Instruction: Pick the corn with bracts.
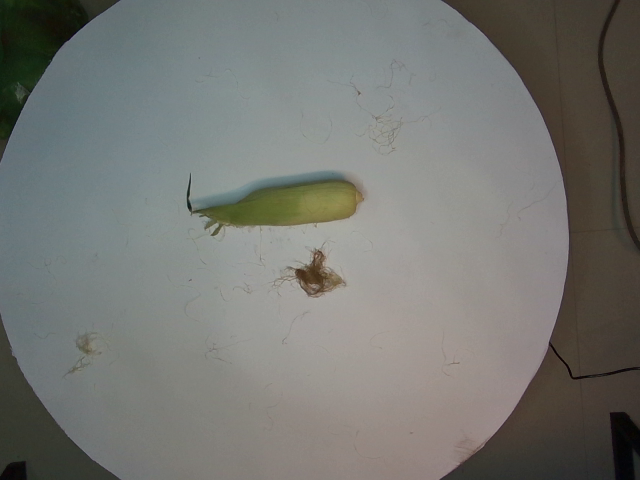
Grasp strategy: vertical